Patient: Female, age 82
An 82-year-old woman was referred to the Department of Respiratory Medicine, Izumi City General Hospital, because of a 1-month history of cough and suspected miliary tuberculosis on chest radiography. The patient has a 10-year history of type 2 diabetes. Two years ago, the patient underwent lower anterior resection of the rectum for rectal cancer stage I (pT1bN0M0). One year ago, she was treated for suspected metastatic liver tumors with chemotherapy using 15 cycles of modified FOLFOX6 plus bevacizumab (bevacizumab 5 mg/kg, followed by oxaliplatin 85 mg/m2, l-leucovorin 200 mg/m2 and bolus infusion of fluorouracil 400 mg/m2 on day 1 and continuous fluorouracil infusion 2400 mg/m2 on day 1 through day 2 of a two-week cycle). Because her carcinoembryonic antigen value was normal, ultrasound-guided liver biopsy was performed for histologic confirmation. Ultrasonography showed a partially exophytic hypoechoic lesion in the left medial and right posterior inferior segment of the liver. A diagnostic thick needle biopsy was performed from the lesion in the left medial segment. Pathologic examination showed diffuse proliferation of small lymphocytes with a boundary on the liver tissue (Fig. 1) and positive for CD20 and CD79a. Ultimately, the liver lesions were interpreted as malignant lymphoma.
At her current presentation, miliary deposits throughout the lung bilaterally were demonstrated on chest radiography. Computed tomography of the chest showed innumerable, tiny, well-defined miliary nodules of 1-3 mm diameter in a random distribution pattern, and some of which are distributed in the subpleural (Fig. 2). The "tree-in-bud" appearance was not evident, and no mediastinal lymphadenopathy was detected. Metastatic lung tumor and miliary tuberculosis were in the list of differential diagnoses.
The patient had no cardiac murmur on presentation. Her lungs were clear to auscultation, and abdominal examination was unremarkable with no hepatosplenomegaly. No skin lesions were appreciated; there was no superficial lymphadenopathy.
The patient's C-reactive protein was 0.3 mg/dL, and liver function test results were within the normal range. Tumor markers (carcinoembryonic antigen was 1.0 ng/mL; carbohydrate antigen 19-9 was 3.0 U/mL), Interferon-gamma release assay (T-SPOT.TB, Oxford Immunotec) and angiotensin-converting enzyme levels were within the normal range. The value of lactate dehydrogenase was not elevated at 164 IU/L. The soluble interleukin-2 receptor was slightly elevated at 854 U/mL. Sputum smear for acid-fast bacilli stained negative. Polymerase chain reaction and culture of sputum, urine, and bronchial secretion, in addition to peripheral blood, bone marrow aspiration, and gastric lavage, were all negative for Mycobacterium tuberculosis. Furthermore, bronchoalveolar lavage was performed using a total volume of 150 mL of sterile saline solution (56% recovery) from the right posterior bronchus. The bronchoalveolar lavage fluid analysis revealed marked neutrophilia (0.2%), and other cells included lymphocytes (71.2%), eosinophils (0.8%), and macrophages (27.8%), with the total cell count elevated to 1075/muL. The alveolar CD4/CD8 T-cell ratio was high (2.03). Polymerase chain reaction for Pneumocystis jiroveci was negative, and the bronchoalveolar lavage fluid yielded no microorganisms.
Transbronchial lung biopsy specimens from the right posterior segment revealed only lymphocytes with collapsed lung alveolar tissue. Therefore, a thoracoscopic lung biopsy of the middle lobe was performed to rule out metastatic adenocarcinoma from rectum and granulomatous inflammation. Histopathologic examination of biopsied peripheral lung tissue from the posterior segment showed multiple small nodular lesions in pleural area, which composed of lymphoid cells. It scattered the interlobular septum of the lung and pleural (Fig. 3A). In peribronchovascular area (Fig. 3B, hematoxylin-eosin stain and Elastica van Gieson stain), these lymphoid cells found with the bronchovascular bundle, involving submucosa of the bronchiolar trees.
Tumor cells are predominantly composed of monotonous well differentiated lymphocytic type cell, and form follicle structures Grade 1. Immunohistochemical staining of the lymphocytes showed positive results for CD20, CD79a, and CD10. Subsequently, bone marrow studies revealed that lymphoid cells positive for CD20 and CD79a made a cluster of dozens of cells. These pathologic findings completely matched those in the liver biopsy. Whole-body positron emission tomography (PET) revealed increased uptake of 18F-fluorodeoxyglucose (FDG) in the liver lesions located in the left medial segment (26 x 16 mm) and located in right posterior inferior segment (27 x 23 mm), with a maximum standardized uptake value (SUVmax) of 8.7 and 5.1. The SUVmax in lymph node regions of paraaortic left infra-clavicular and mesenteric were >3.3 (Fig. 4). Based on these observations, malignant lymphoma clinical stage IV was diagnosed according to the Cotswolds-modified Ann Arbor classification, involving multiple lung metastases, bone marrow infiltration, metastatic liver tumors, and several lymph nodes. The patient was started on R-CHOP therapy (rituximab 375 mg/m2, cyclophosphamide 750 mg/m2, liposomal doxorubicin 50 mg/m2, vincristine sulfate 1.4 mg/m2 on day 1 and prednisone 40 mg/m2 on day 1-5 of a three-week cycle). Complete remission was achieved following 8 cycles of rituximab plus 6 cycles of CHOP therapy, and her symptoms have since been improved. Follow-up is ongoing, and the abnormal radiographic findings have been diminished to date.
Keywords: diagnostic imaging, follicular lymphoma, miliary opacity, pulmonary secondary lymphoma
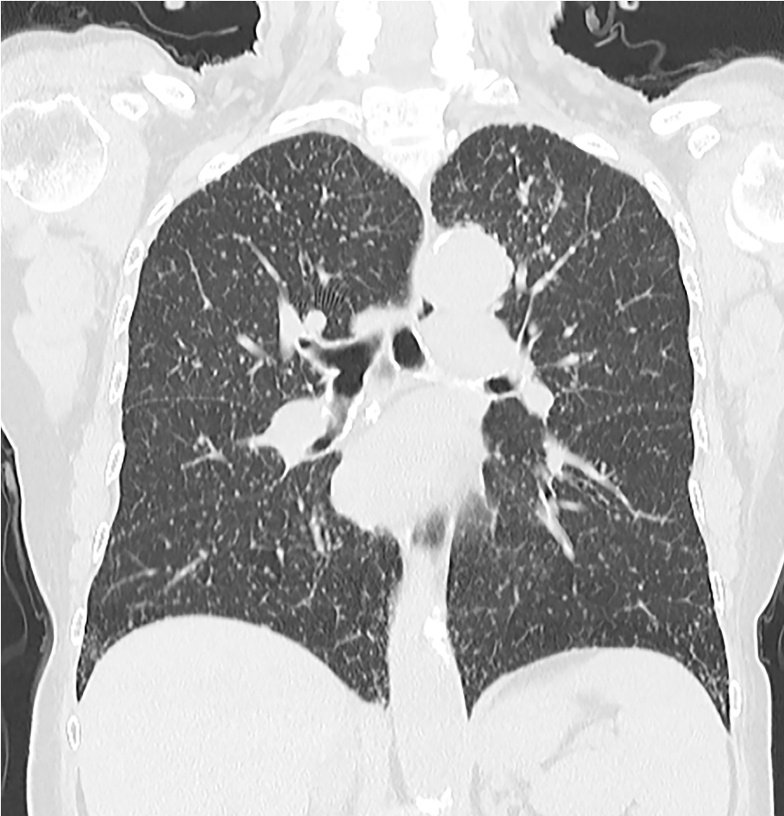
Image caption: Computed tomography showing bilateral, diffuse, multiple micronodules in a random distribution pattern, consistent with a miliary pattern throughout both lungs.